Question: Explain the disease:
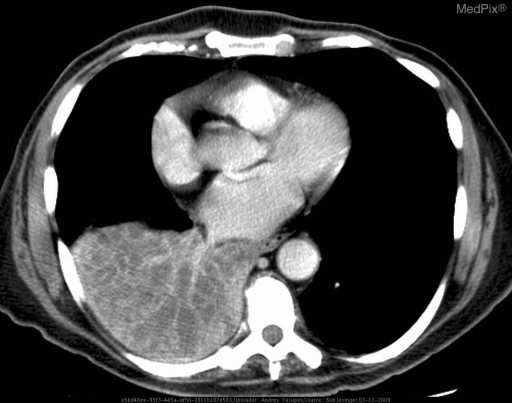
Answer: The disease is discussed as: Bronchial carcinoid tumors are neuroectoderm carcinomas that can occur in a wide age range, from the 2nd decade of life to old age.  They account for only 5% of all pulmonary tumors.  The most aggressive form of pulmonary neuroectoderm carcinomas is the small cell lung cancer.  Then, in order of decreasing aggressiveness are atypical bronchial carcinoid tumors and typical carcinoid tumors.  Atypical type occurs in just 10-15% of bronchial carcinoid tumors with typical bronchial carcinoid tumors occurring 85-90% of the time.  Bronchial carcinoid tumors, in general, are slow growing and have a relatively good prognosis after surgical resection, even with metastatic spread to hilar and ipsilateral lymph nodes.  These highly vascular tumors can secrete ACTH and cause Cushing’s syndrome.
Symptoms occur from mechanical obstruction of the bronchus by the tumor and present as a cough or wheezing.  Carcinoid syndrome can occur with rare hepatic metastatic disease.
These tumors are visible 25% of the time, if the lesion is central.  CT imaging will typically reveal a well-circumscribed central lesion with soft-tissue attenuation.  It can be difficult to distinguish this from lung carcinoma.  However, the presence of calcification within the tumor, which occurs often, will favor carcinoid over carcinoma.  Octreotide is 96% sensitive for detection of bronchial carcinoid tumors.  PET/CT will not accurately detect carcinoid tumors due to their low metabolic activity.